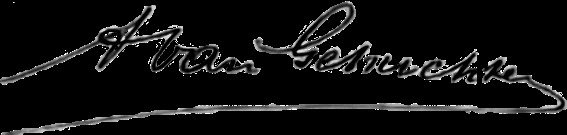
Signature of: arthur van gehuchten